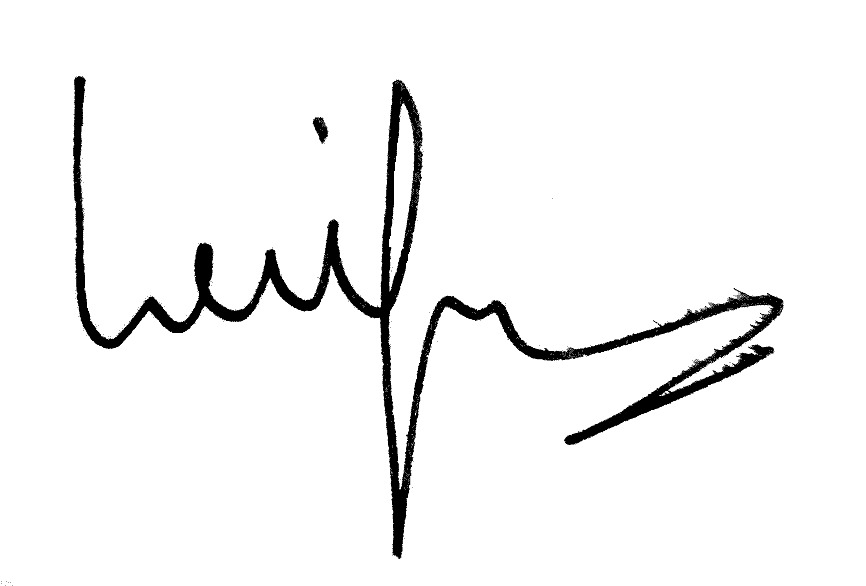
Signature of: louis joxe